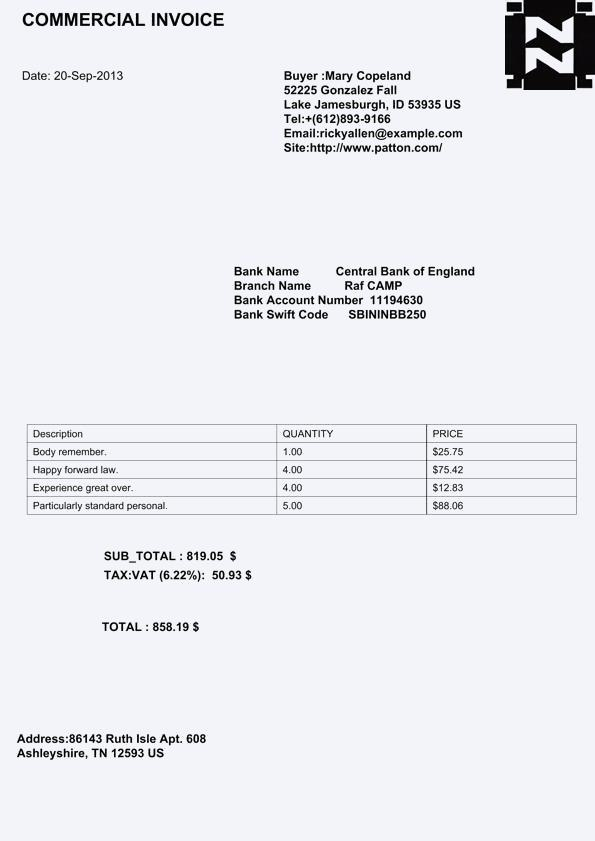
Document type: Invoice